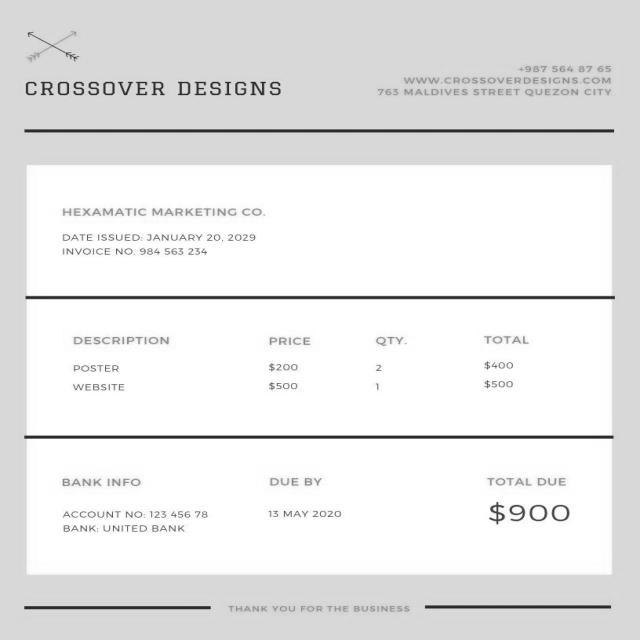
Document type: Invoice